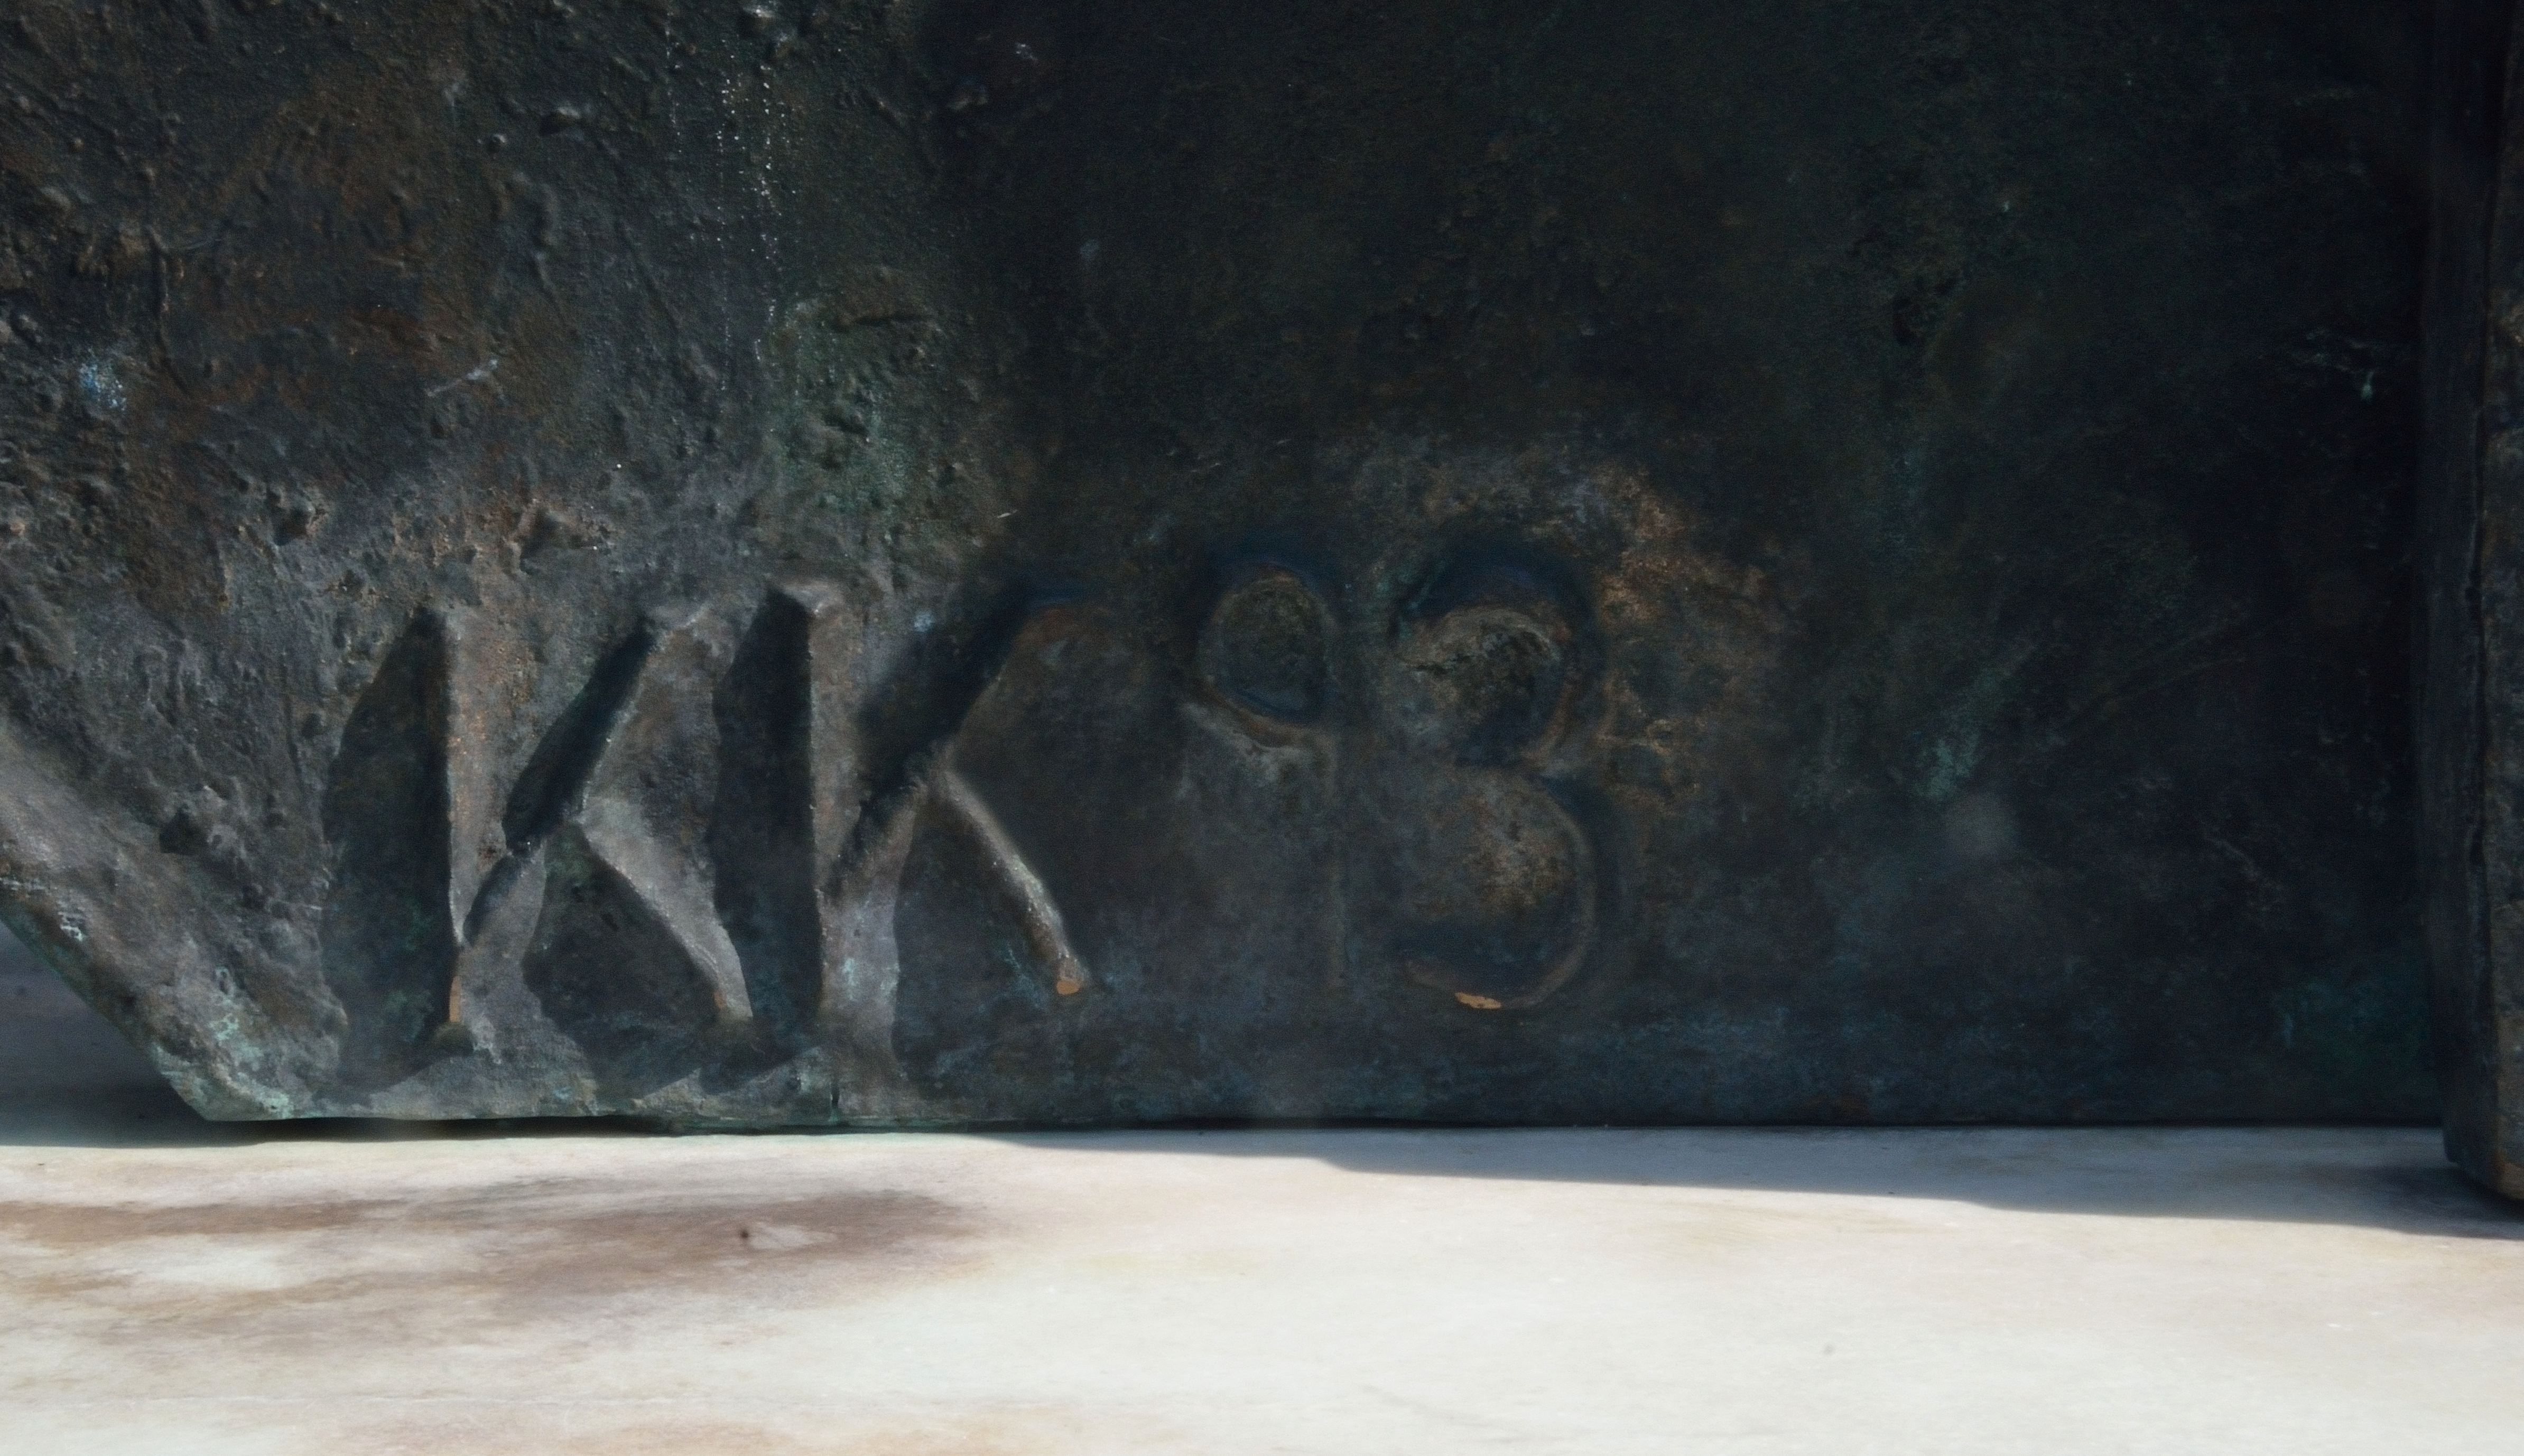
Signature of: q1741200